Question: Describe the condition in detail:
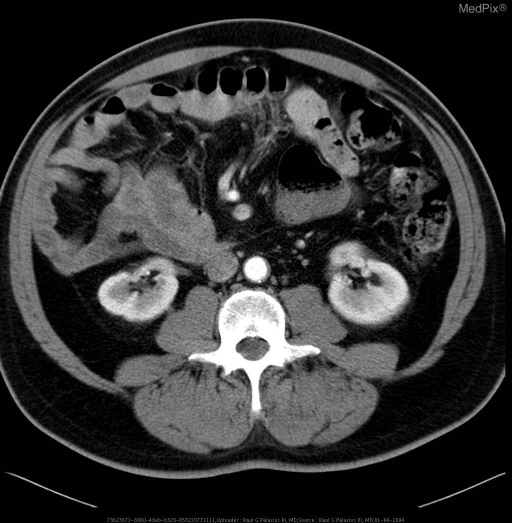
Answer: The disease is discussed as: Intestinal malrotation is an error of normal rotation of the midgut around the superior mesenteric artery and the midgut’s fixation in the peritoneal cavity. Although the true incidence is unknown, it occurs in approximately 1 in 500 live births.  About sixty percent present in the first month of life, twenty percent present between one month and one year.  Intestinal malrotation in adults is rare.  Zissen suggests this anomaly should be sought in patients with a situs problem, inferior vena cava anomalies, polysplenia, or preduodenal portal vein.

Acute appendicitis in adults, although less frequent than in adolescents, is much more common than adult malrotation.  Both can present with obstructive symptoms in up to 50% of cases.  Like a symptomatic malrotation, an acute appendicitis requires immediate surgery for repair.  A symptomatic malrotation requires a Ladd’s procedure.  An acute appendicitis requires an appendectomy.

Zissen warns that intestinal malrotation in adults is usually an incidental finding on CT.  Therefore, it is important to continue to look for the cause of any acute symptoms.  Intestinal malrotation can be diagnosed on CT by the anatomic location of a right-sided small bowel, left-sided colon and an abnormal relationship of the superior mesenteric vessels.  Acute appendicitis will show inflammatory changes of the appendix associated with fat stranding, bowel wall thickening, luminal expansion and occasionally frank phlegmon.